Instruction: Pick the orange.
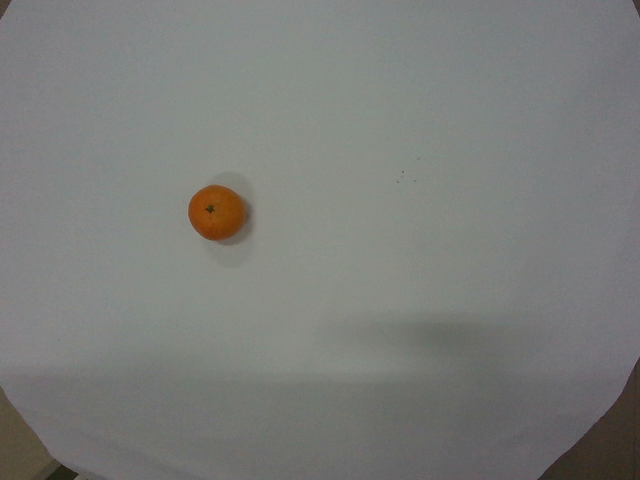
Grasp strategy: vertical